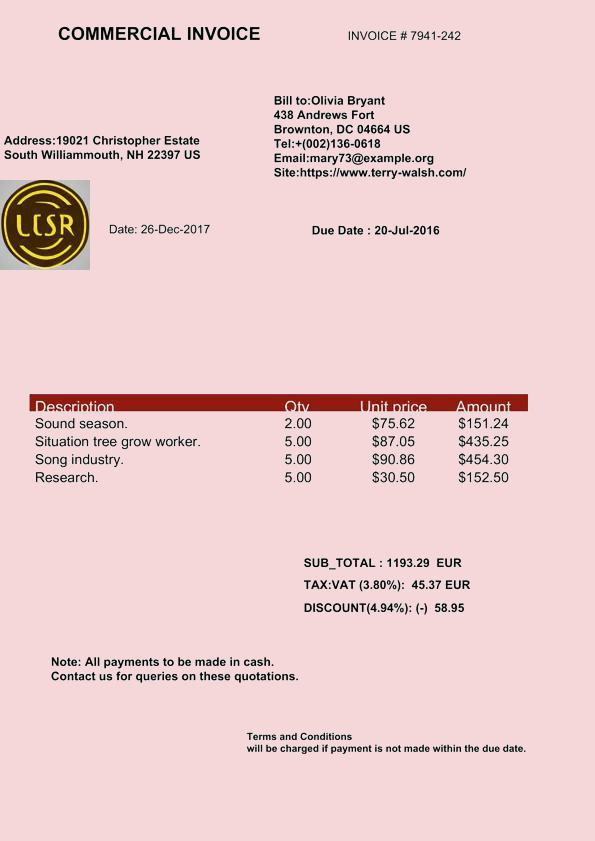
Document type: Invoice